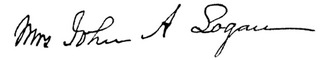
Signature of: mary simmerson cunningham logan